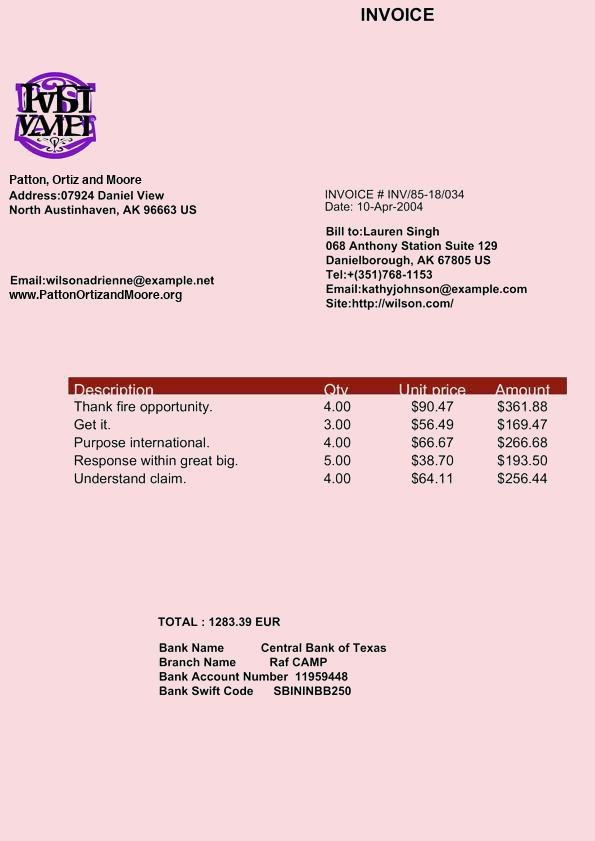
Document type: Invoice